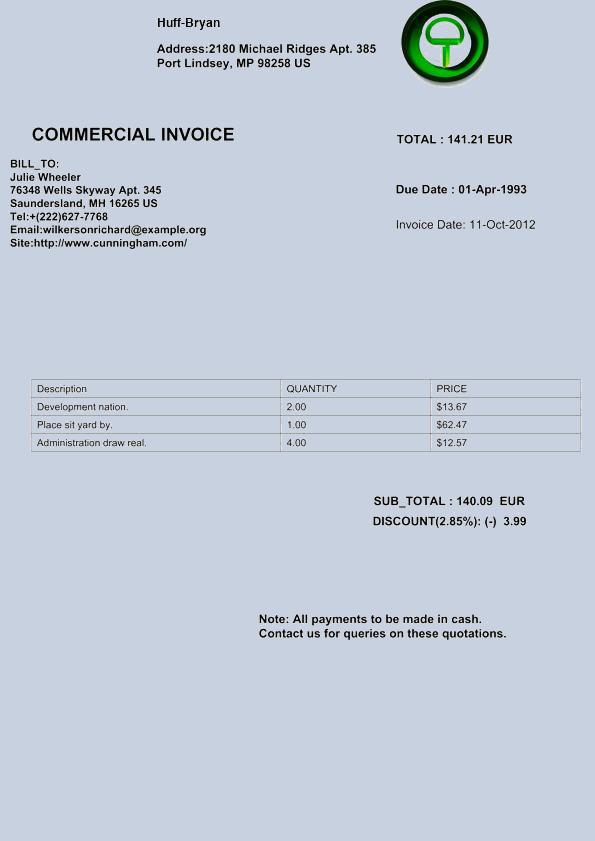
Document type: Invoice